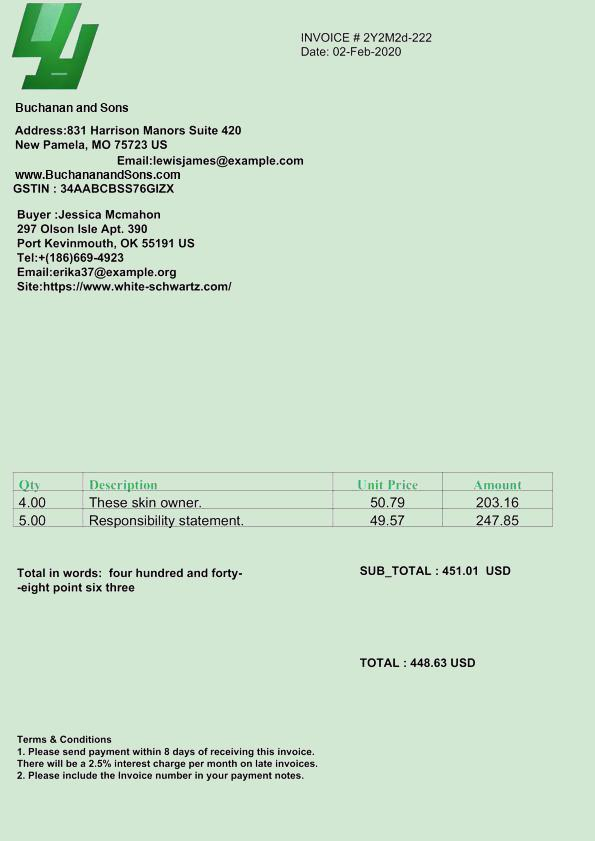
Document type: Invoice